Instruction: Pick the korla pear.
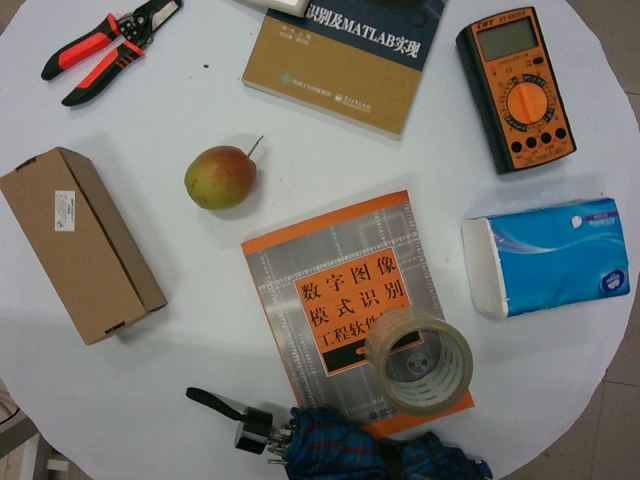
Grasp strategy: vertical